Question: What is the name of the tenant mentioned in the document?
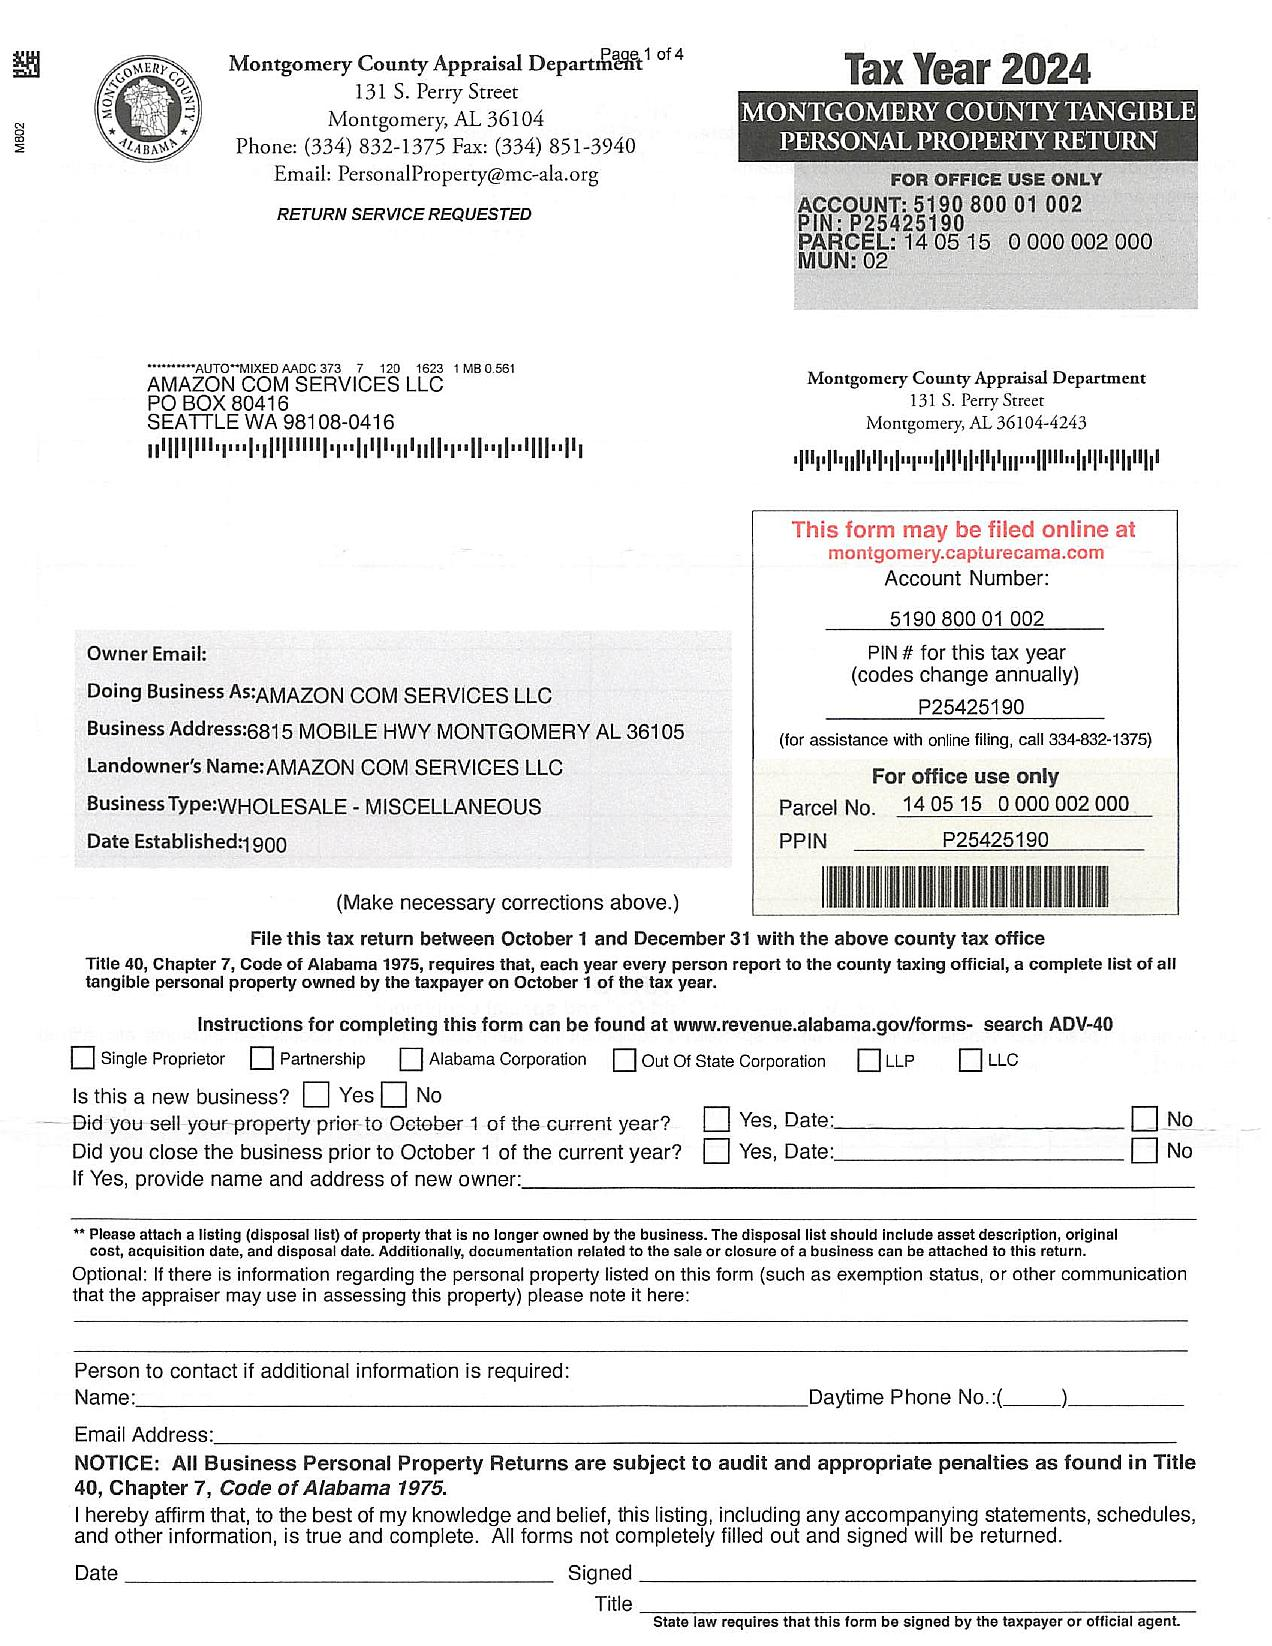
Answer: "AMAZON COM SERVICES LLC"